Question: What is the suspected problem?
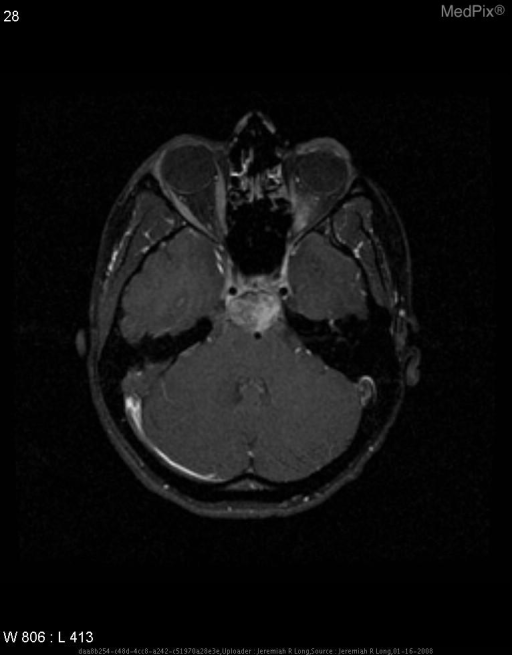
Answer: The findings suggest Multiple representative MR images are demonstrated. A sagital T1 pre-contrast shows a predominantly low signal intensity midline extra-axial clival mass with some mass effect on the pons. An axial diffusion weighted image demonstrates no restricted diffusion. Coronal FLAIR and axial T2 images demonstrate that the mass is predominantly high in signal intensity.  Post gadolinium sagital and axial (fat sat) T1 images deomstrate enhancement within the mass.. Multiple representative MR images are demonstrated. A sagittal T1 pre-contrast shows a predominantly low signal intensity midline extra-axial clival mass with some mass effect on the pons. An axial diffusion weighted image demonstrates no restricted diffusion. Coronal FLAIR and axial T2 images demonstrate that the mass is predominantly high in signal intensity.  Post gadolinium sagittal and axial (fat sat) T1 images demonstrate enhancement within the mass.. The patient might have a history of 20 year-old female with a history of diplopia presents to the emergency department..